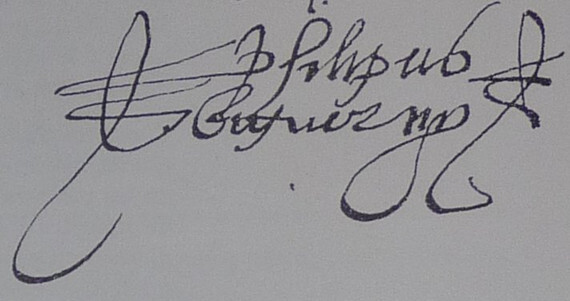
Signature of: felipe bigarny